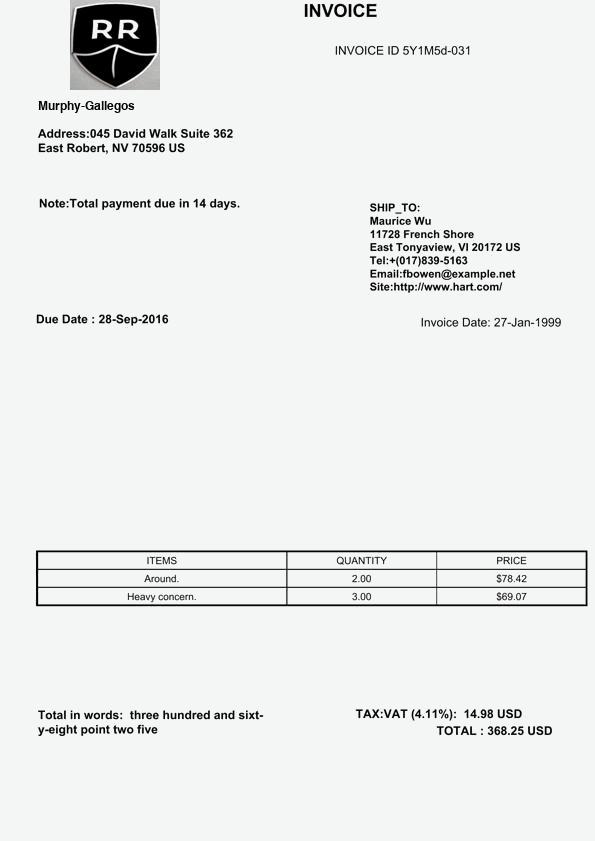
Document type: Invoice